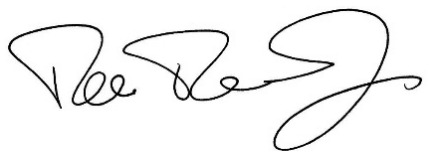
Signature of: ramon romero jr